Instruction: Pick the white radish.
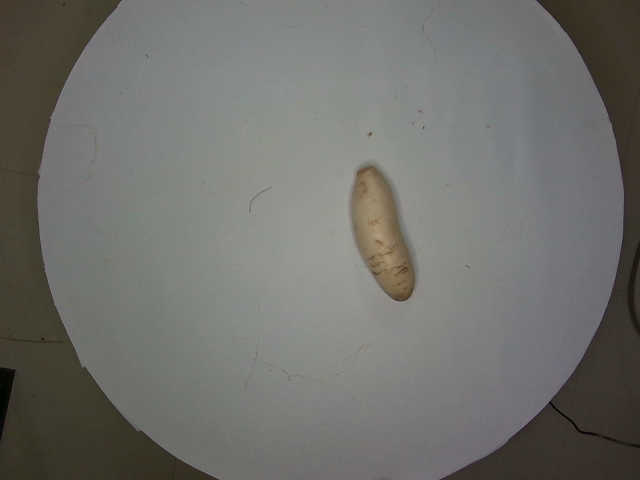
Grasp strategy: vertical